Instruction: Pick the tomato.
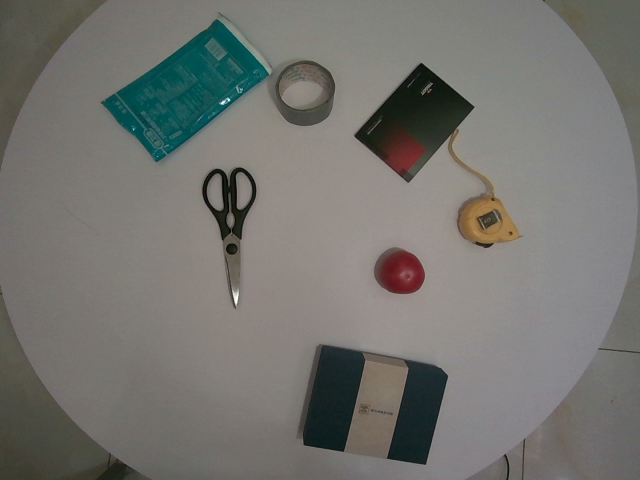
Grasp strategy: vertical